Question: What is the main concern?
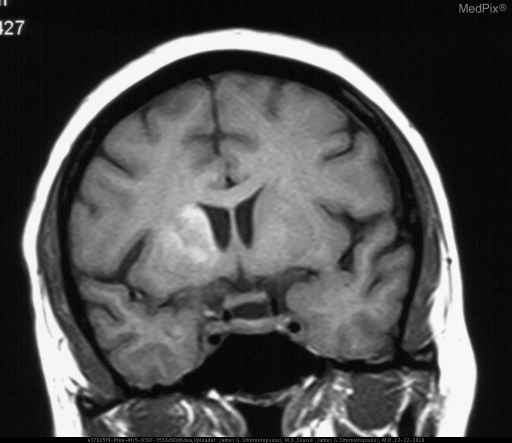
Answer: The findings suggest » CT (acute)
•  abnormal hyper-attenuation in the right basal ganglia
   (putamen and caudate head)
•  old left basal ganglia lacunar infarct
•  bilateral cerebellar wedge lesions

» MRI (subacute - 3 days)
•  T1W hyperintensity in the same region as hyper-attenuation on CT
   (putamen and caudate head)
•  T2W hypointensity in basal ganglia - putamen and caudate head. Abnormal hyperintensity in the right basal ganglia.  This is "anatomic" in size and shape, corresponding to the lenticular nucleus and the head of the caudate nucleus.. The patient might have a history of This previously healthy 50 y.o. woman presents with the acute onset of left sided hemichorea..